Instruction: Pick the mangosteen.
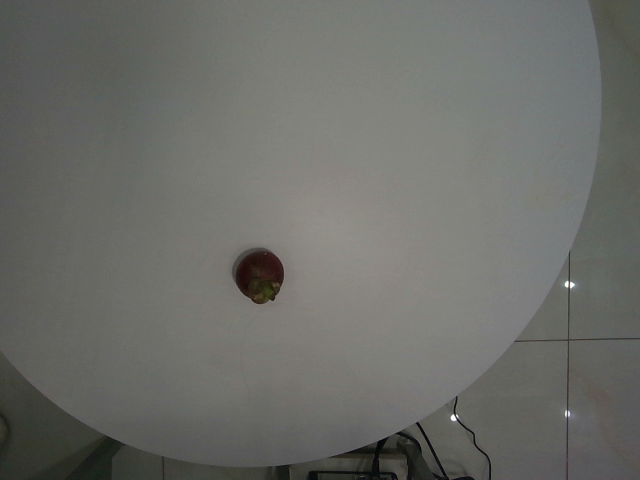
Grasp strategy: vertical